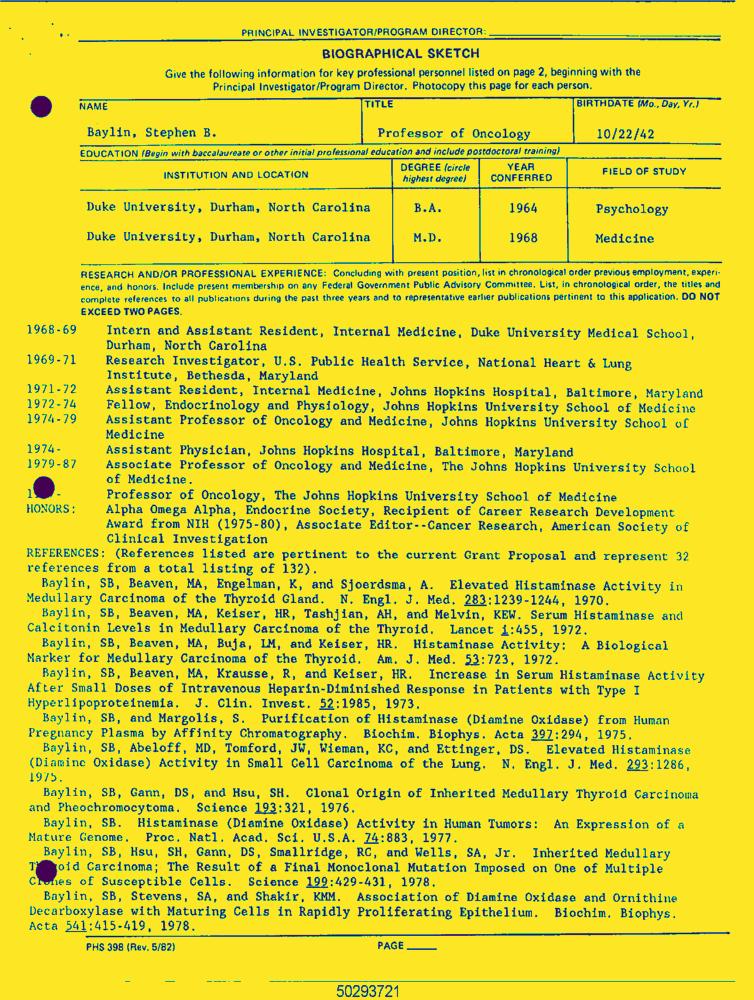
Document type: Resume-Doc